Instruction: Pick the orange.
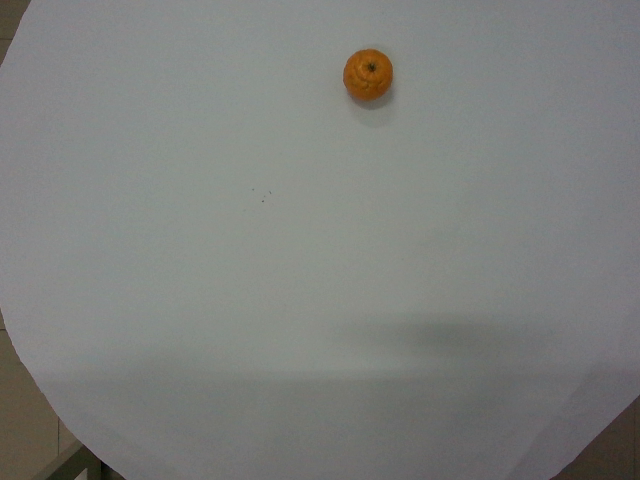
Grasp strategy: vertical